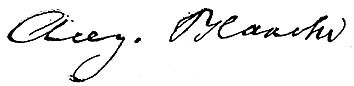
Signature of: august blanche